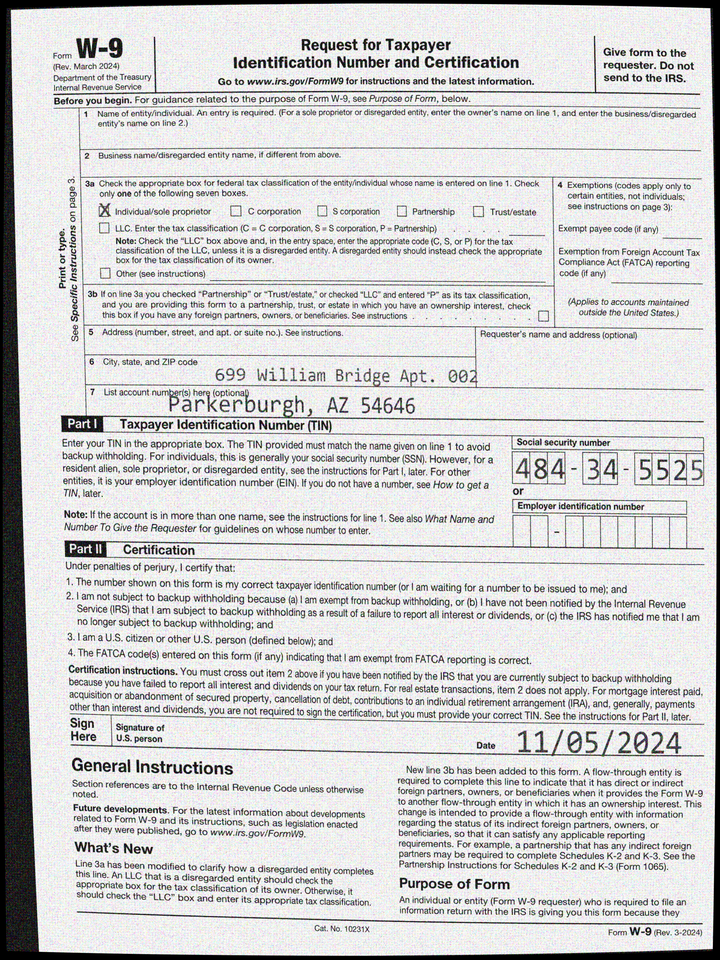
adr1: 699 William Bridge Apt. 002
adr2: Parkerburgh, AZ 54646
cbx: yes
ssn: 484345525
sdt: 11/05/2024